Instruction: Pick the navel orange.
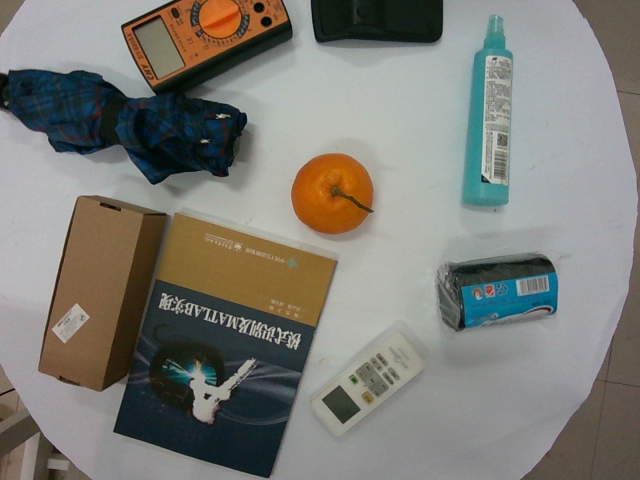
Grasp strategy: vertical